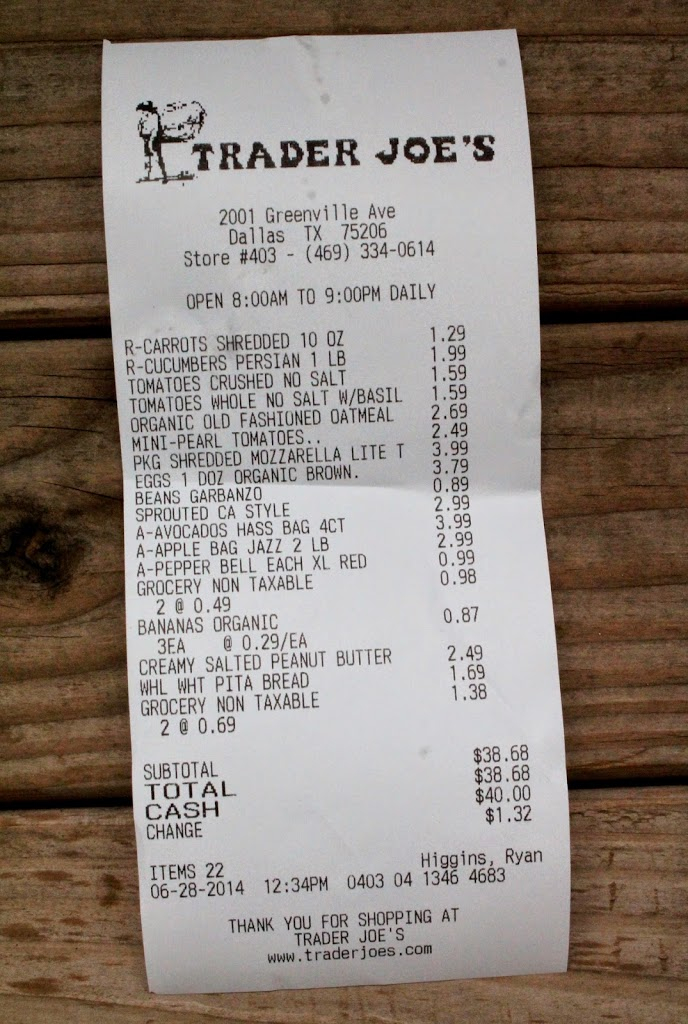
gt_parse: date: 06-28-2014
criticals: name: Total
price: $38.68
store: TRADER JOE's
tel: #403-(469)334-0614